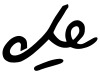
Signature of: che guevara